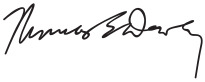
Signature of: thomas e dewey